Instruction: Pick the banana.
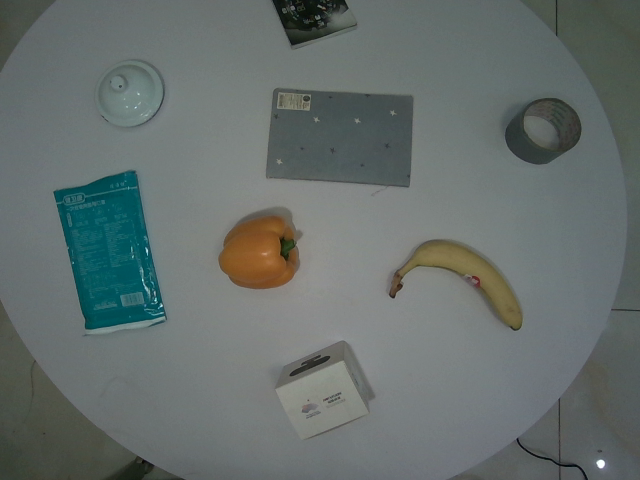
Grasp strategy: vertical